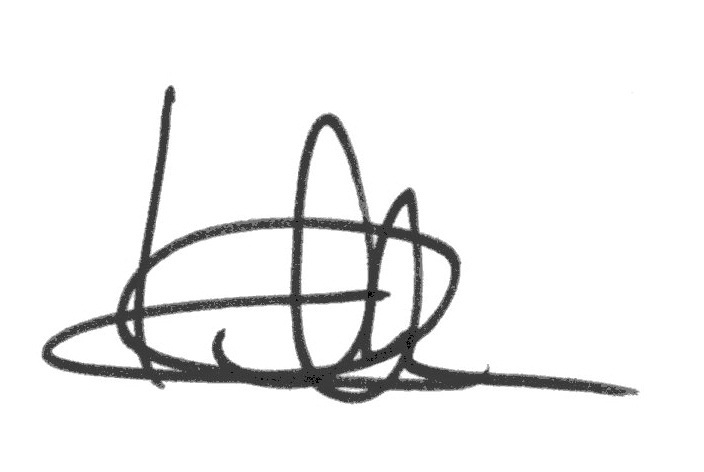
Signature of: klaus merten